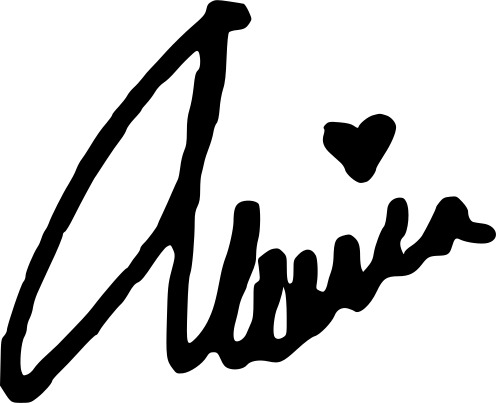
Signature of: aurora ribero